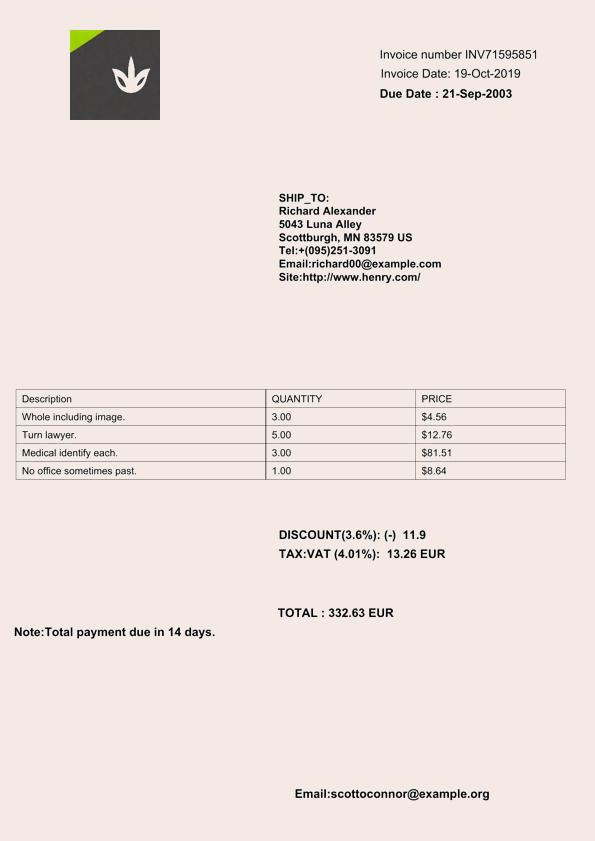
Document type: Invoice